Patient: Female, age 45
A 45 year old non-smoker female presented with complaints of dyspnea, dry cough and left sided chest pain for the past one and a half years. She gave history of recurrent refilling and multiple thoracentesis over this period. There was no past history of tuberculosis. There was no history of fever, joint pains and weight loss. There was no history suggestive of chronic use of any medications. She was housewife by occupation. On examination, her vitals were normal. Respiratory system examination showed findings suggestive of left sided bulging with decreased movements of left side, stony dull note on percussion and decreased vocal resonance suggesting left sided effusion. Her chest radiograph was suggestive of massive left pleural effusion with left upper zone rounded opacity (Fig 1). Pleural fluid aspiration was done which was straw colored and had a cell count of 150 cells/cubic mm, 60%polymorphonuclear cells and 40% mononuclear cells, glucose-131 mg/dl, protein-4400 mg/dl, ADA-7.72U/L, LDH-98U/L. Gram's and ZN stains were negative for bacteria and acid fast bacilli. Cytology for malignant cells was negative. Computed tomography revealed a well defined heterogeneously enhancing mass lesion along the posterior chest wall in left upper hemithorax with massive left sided effusion (Fig 2) MRI was done to rule out chest wall origin or invasion and it suggested a well defined lesion in the D4, D5 paravertebral region?neurogenic tumor with massive left side pleural effusion with left lower lobe collapse.
Thoracoscopy was done using a rigid thoracoscope (Karl Storz). A large tumor arising from the posterior chest wall of the apical region was seen. The tumor was highly vascular and bled on touch. (Fig. 3) Biopsy from the tumor was taken with electrocautery assistance to prevent excessive bleeding. Biopsy was suggestive of pleural hemangioma. (Fig. 4).
Patient was referred for surgical management. Left posterolateral thoracotomy with excision of the tumor was done and intercostal drain was placed. The drain was removed after 4 days of surgery when any fluid ceased to drain through it. There was no re-accumulation of pleural fluid on follow-up chest skiagram after 14 days (Fig. 5). Patient is in our regular follow up and she is absolutely normal.
Keywords: effusion, pleural hemangioma, thoracoscopy
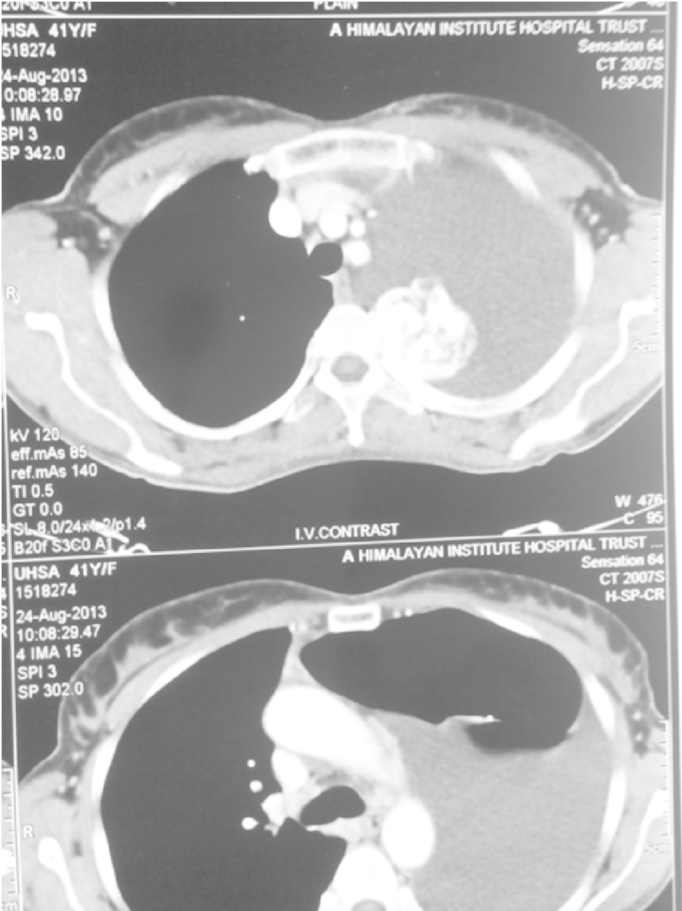
Image caption: Chest computed tomogram showing heterogeneously enhancing mass lesion along posterior chest wall in left upper lobe and left sided moderate pleural effusion.